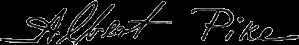
Signature of: albert pike